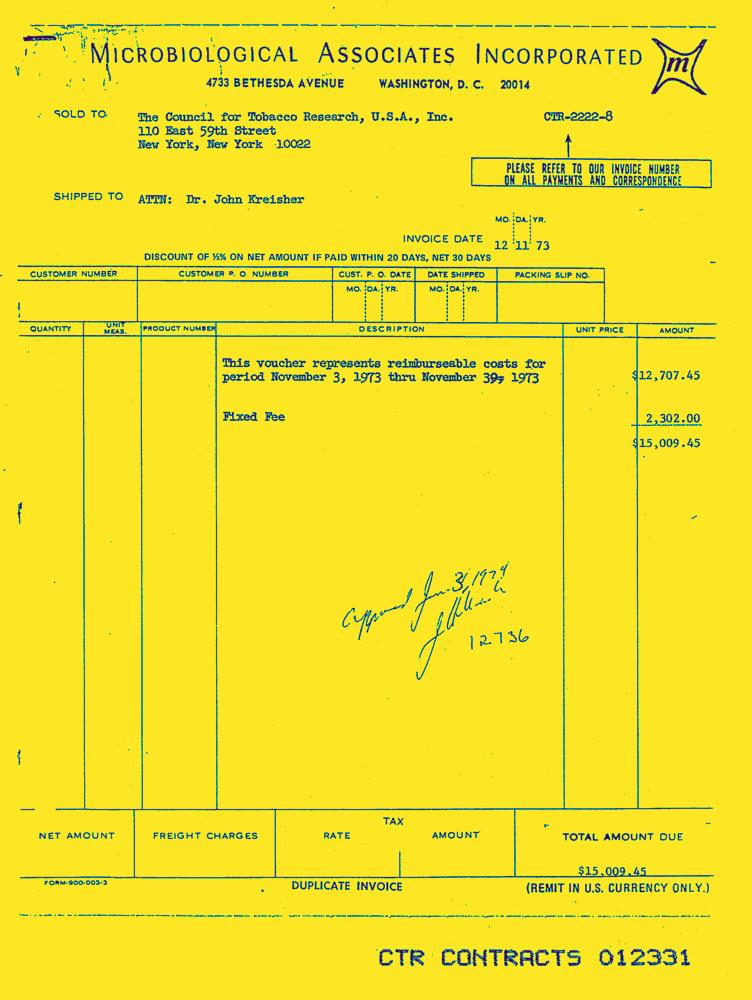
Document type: Invoice-Doc